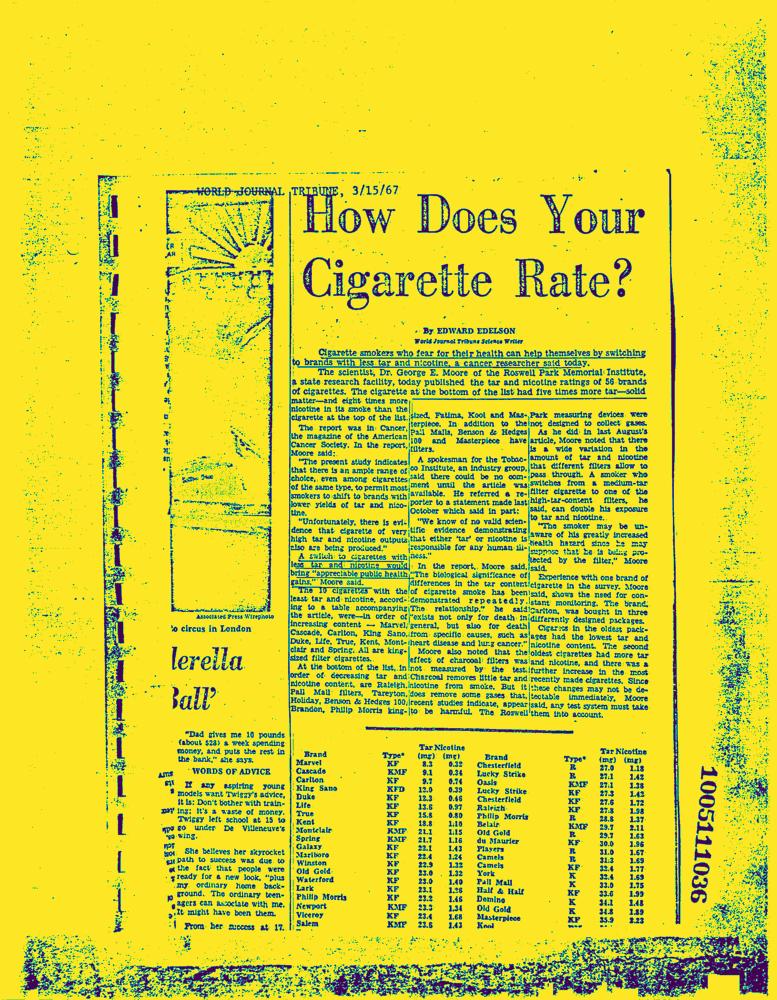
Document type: News-Article